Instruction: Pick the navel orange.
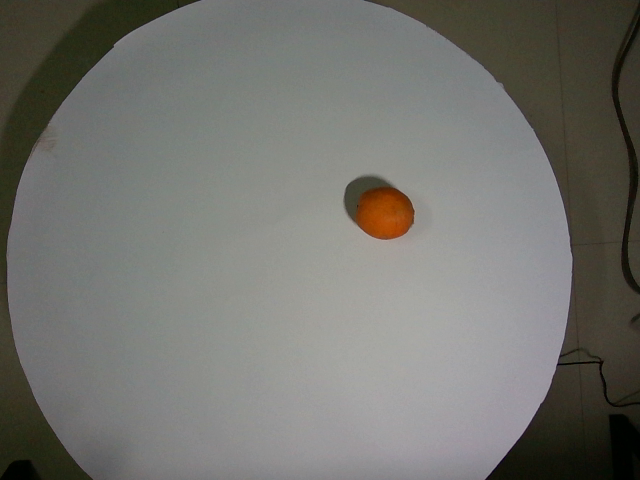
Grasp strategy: vertical